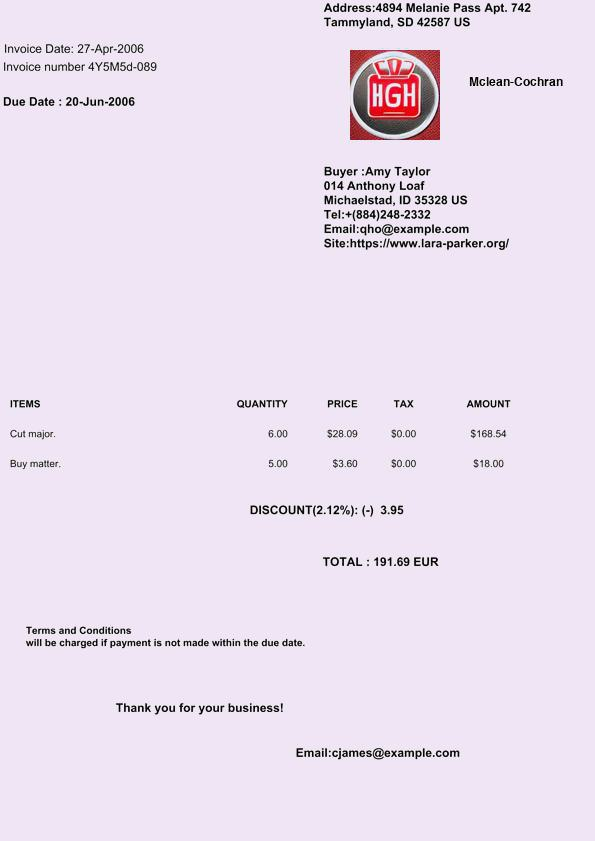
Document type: Invoice